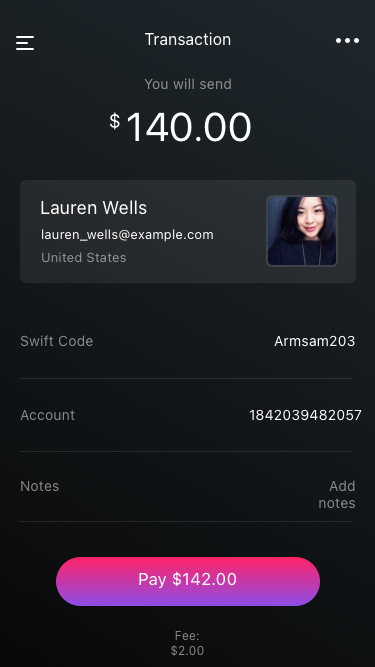
Text in this UI design:
Lauren Wells
lauren_wells@example.com
United States
Swift Code
140.00
$
Transaction
You will send
Account
Pay $142.00
Armsam203
1842039482057
Notes
Fee: $2.00
Add notes